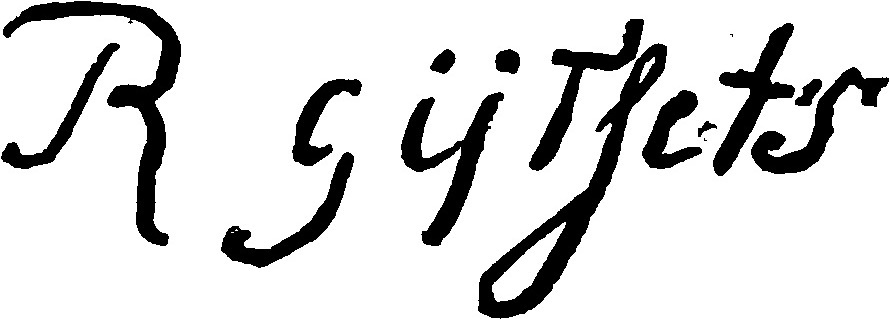
Signature of: peeter gijsels